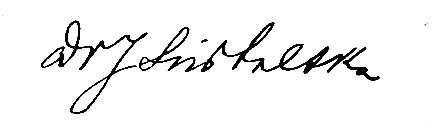
Signature of: julia świtalska